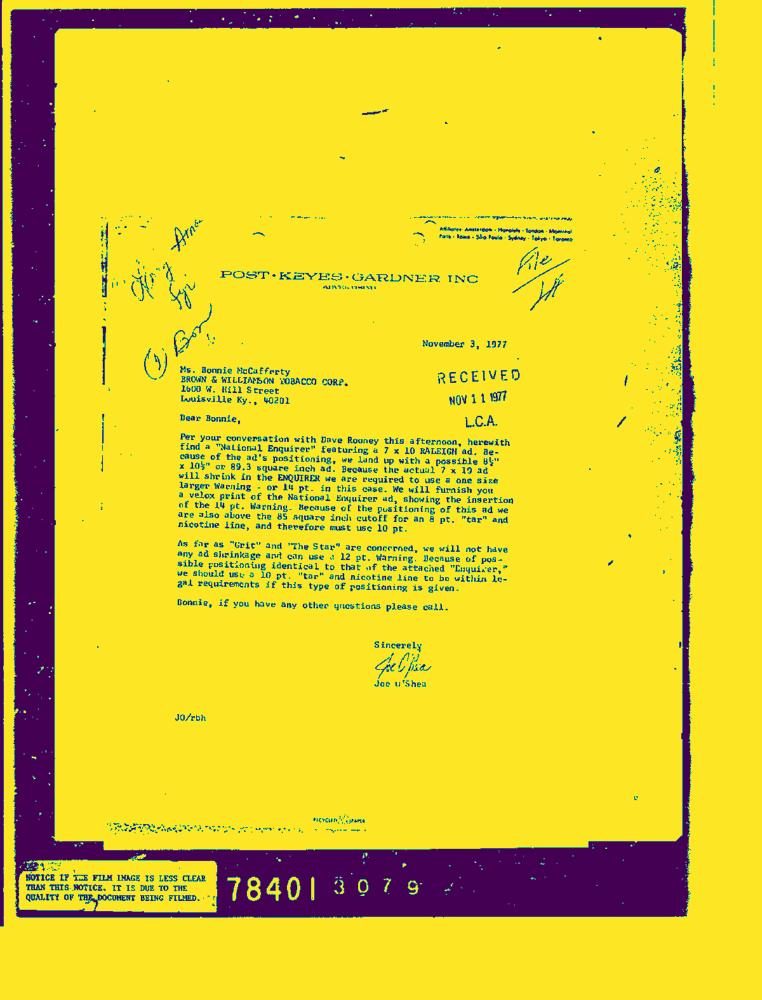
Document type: Letter-Doc